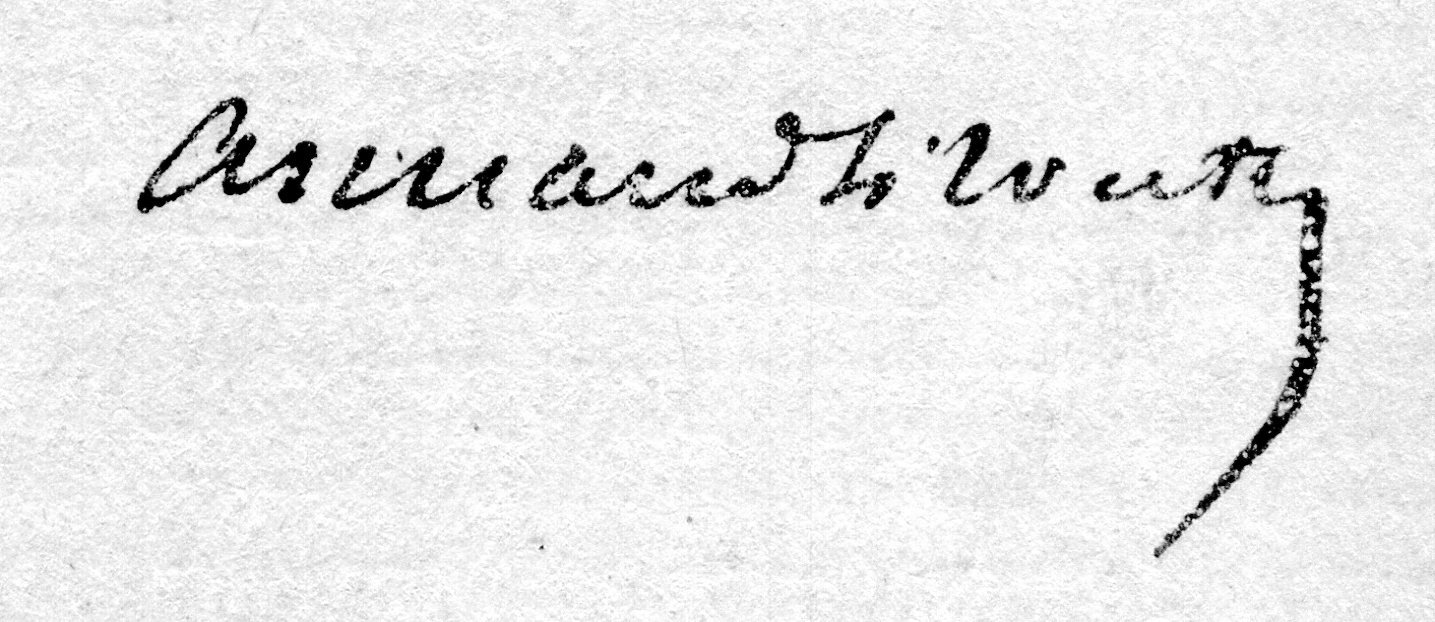
Signature of: armand silvestre